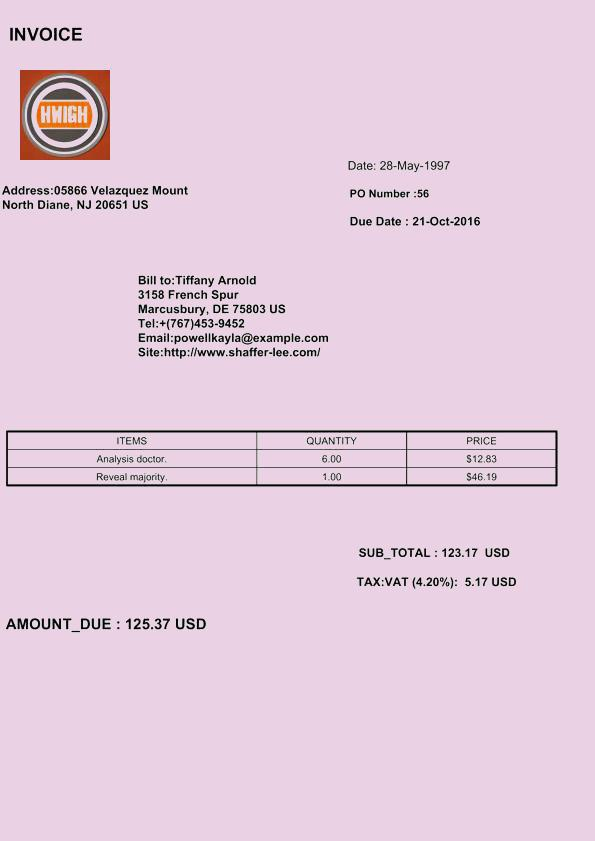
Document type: Invoice